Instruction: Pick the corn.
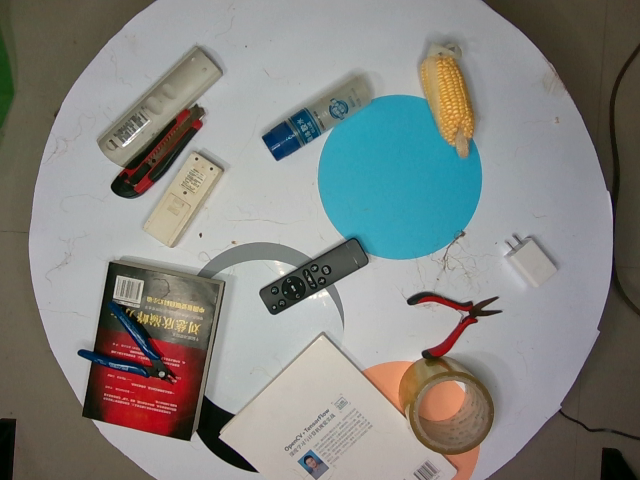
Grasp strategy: vertical